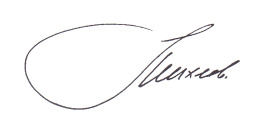
Signature of: sergey mikheyev